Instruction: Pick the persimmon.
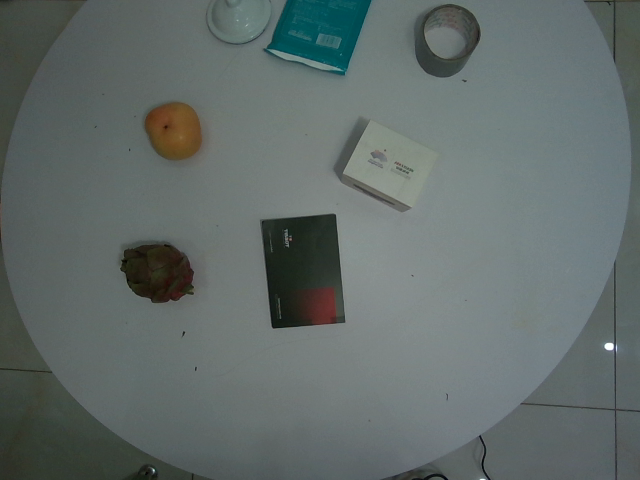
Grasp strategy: vertical